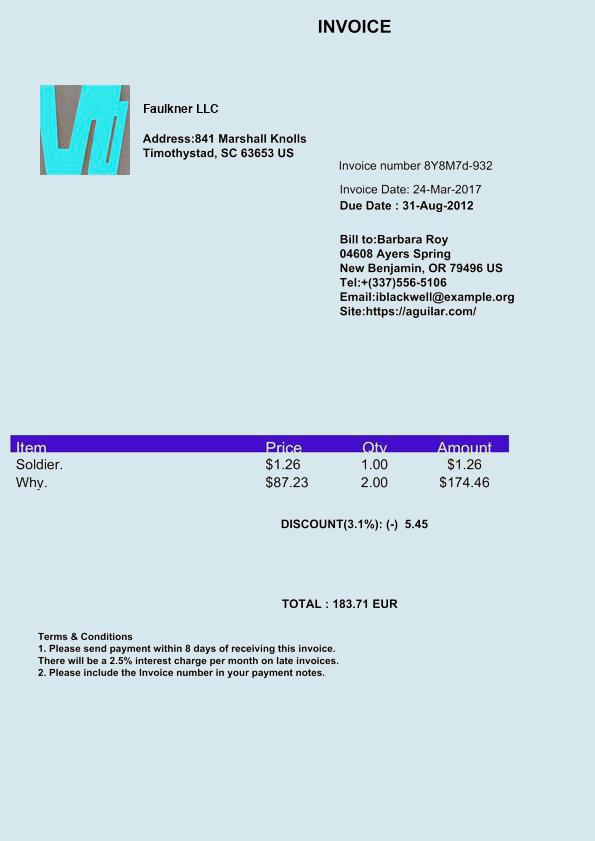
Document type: Invoice